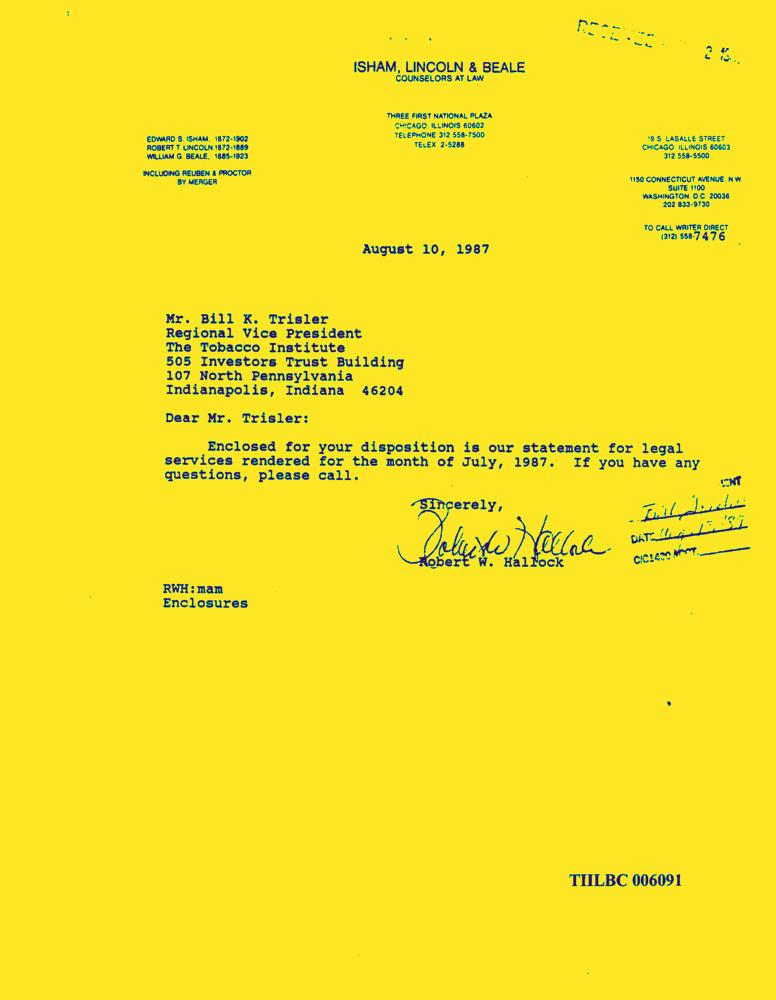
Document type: Letter-Doc